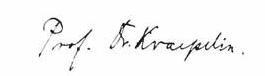
Signature of: emil kraepelin